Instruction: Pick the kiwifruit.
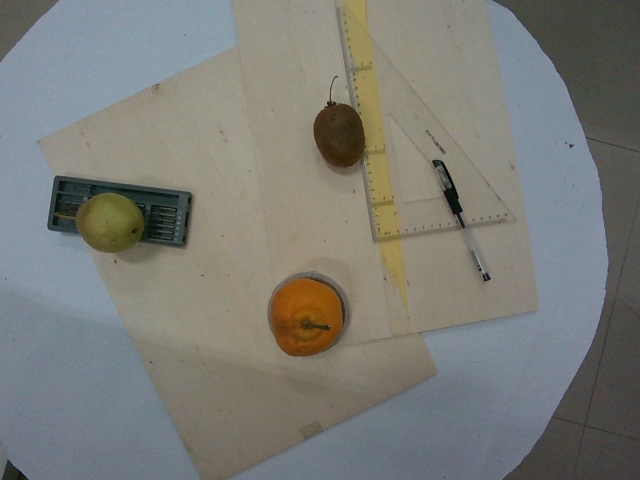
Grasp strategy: vertical